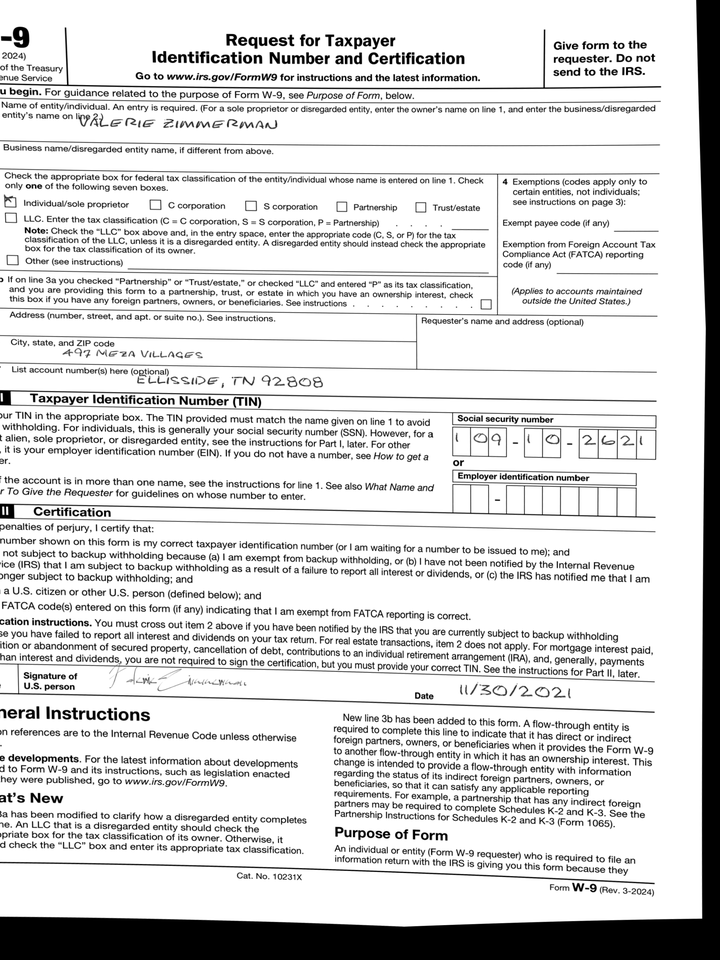
adr1: 497 Meza Villages
adr2: Ellisside, TN 92808
cbx: yes
ssn: 109102621
enm: Valerie Zimmerman
sdt: 11/30/2021